Extract the amount written in words, the amount in digits, the name of the payee, the date on the cheque, and the bank's name from the image.
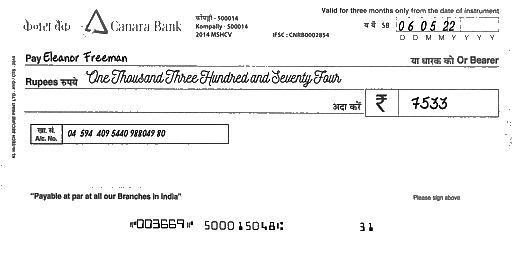
amt_in_words: One Thousand Three Hundred and Seventy Four
amt_in_figures: 7533
payee_name: Eleanor Freeman
bank_name: Canara Bank
cheque_date: 06/05/22